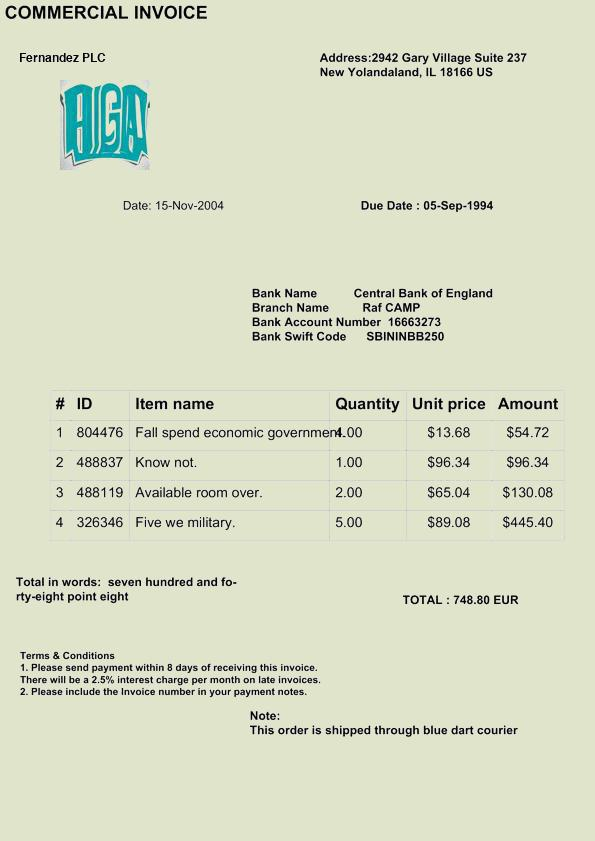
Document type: Invoice